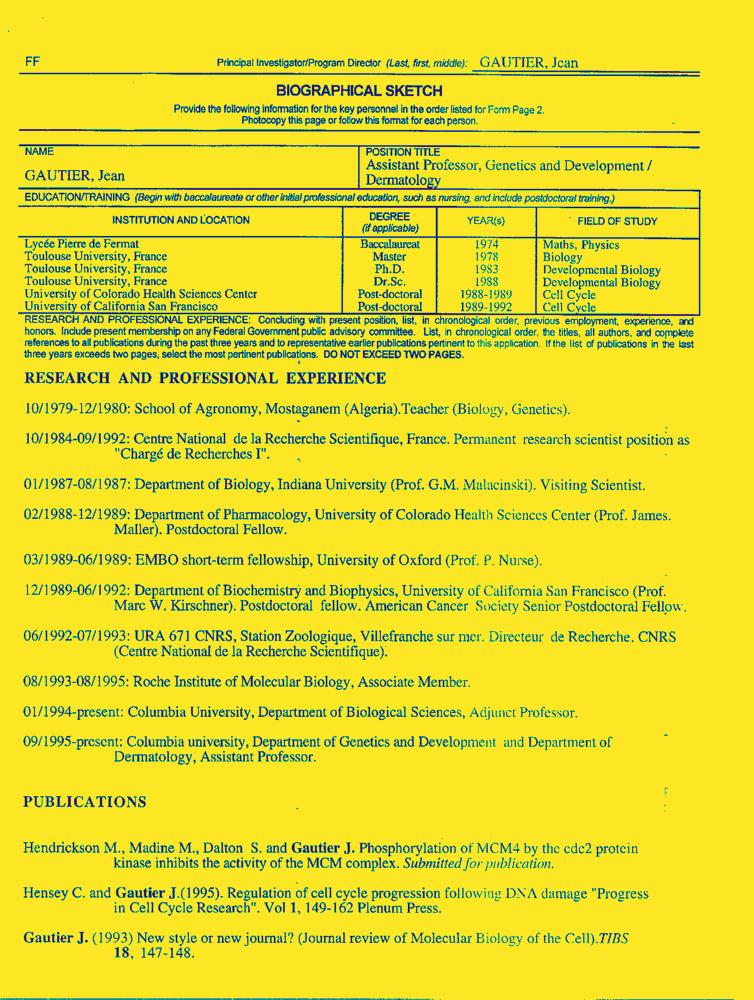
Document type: Resume-Doc